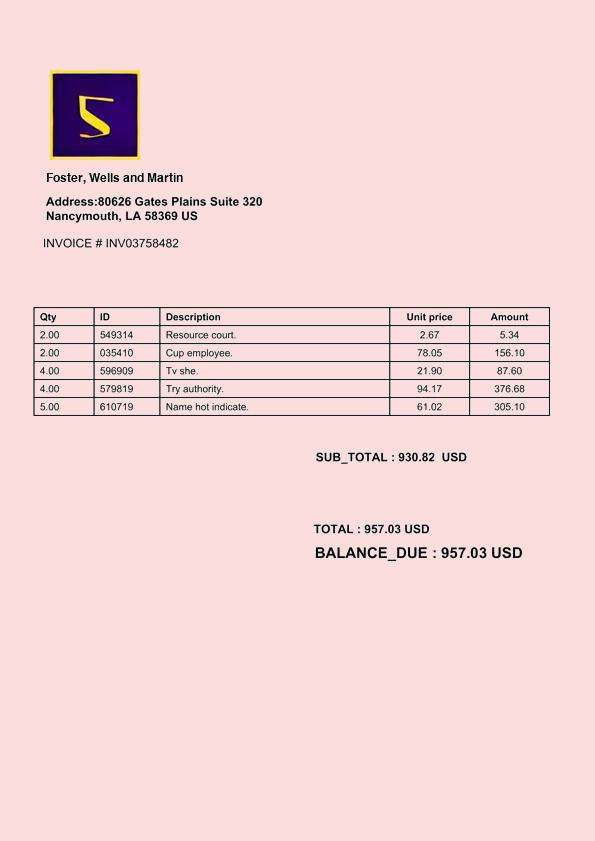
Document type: Invoice